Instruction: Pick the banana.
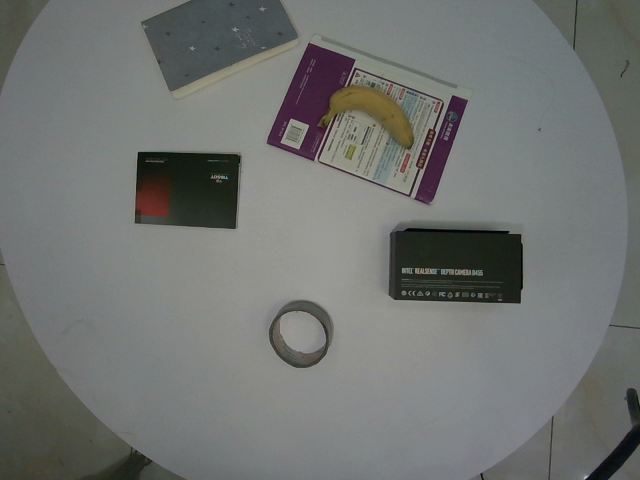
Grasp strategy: vertical